Question: What is the suspected problem?
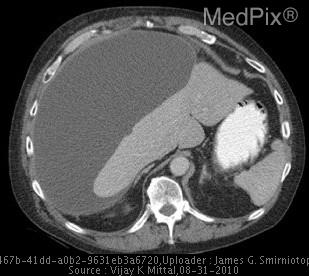
Answer: The findings suggest •  CT scan performed 9 days post cholecystectomy shows subcapsular fluid displacing the liver medially.

•  Hepatobiliary scan obtained one day after the above CT scan demonstrated progressive accumulation of radiotracer surrounding the right hepatic lobe and the dome of the liver.  This corresponds to the large collection seen on the CT scan of the abdomen.  The radiotracer flowed through a drain with a subsequent decrease in the activity surrounding the right hepatic lobe and the dome.

•  ERCP demonstrated extravasation of contrast originating from the cystic duct remnant.  The surgical clips did not ligate the cystic duct remnant and is responsible for causing the bile leak.. CT shows subcapsular fluid displacing the liver medially.  The underlying liver parenchyma shows no acute disease processes.. The patient might have a history of This 56 y.o. man had a laparoscopic cholecystectomy for acute cholecystitis.  Due to significant inflammatory changes, the procedure was converted to an open cholecystectomy.  Nine days later, he presents with shortness of breath and abdominal pain..